Question: What are the imaging findings?
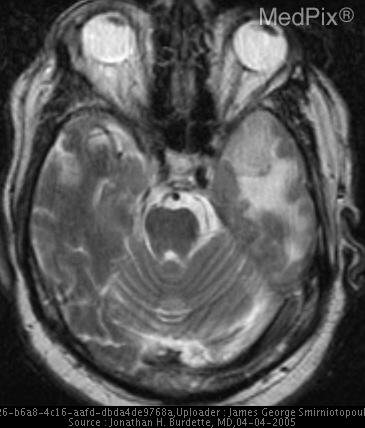
Answer: The imaging shows Dural based mass in anterior-medial portion of middle cranial fossa on the right.  Roughly hemispheric in shape with a broad dural base and enhancement of the adjacent dura and cavernous sinus.  There very extensive vasogenic edema. Note the extensive intraaxial vasogenic edema..